Question: In what way does the history help explain the case?
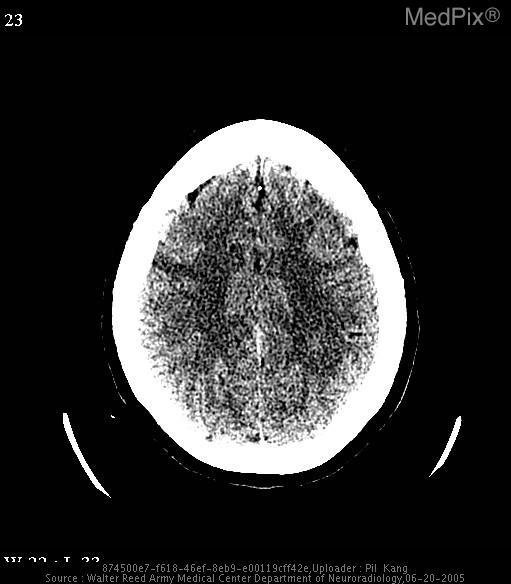
Answer: The patient's history of 36 year-old woman with sudden-onset left-sided hemiparesis.  PMH is significant for a history of SLE. is key in understanding the case.